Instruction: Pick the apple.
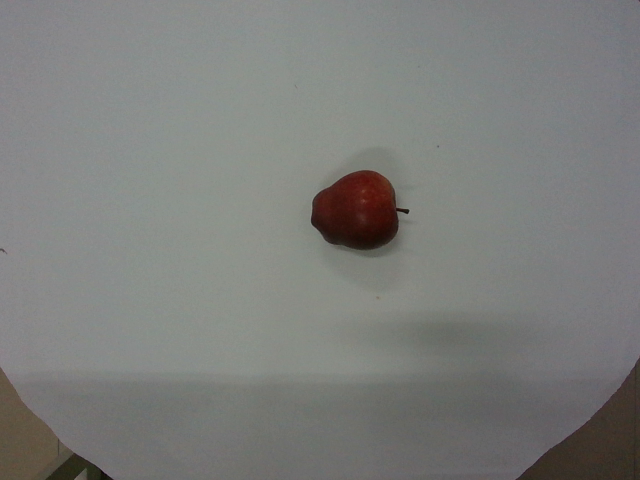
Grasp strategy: vertical